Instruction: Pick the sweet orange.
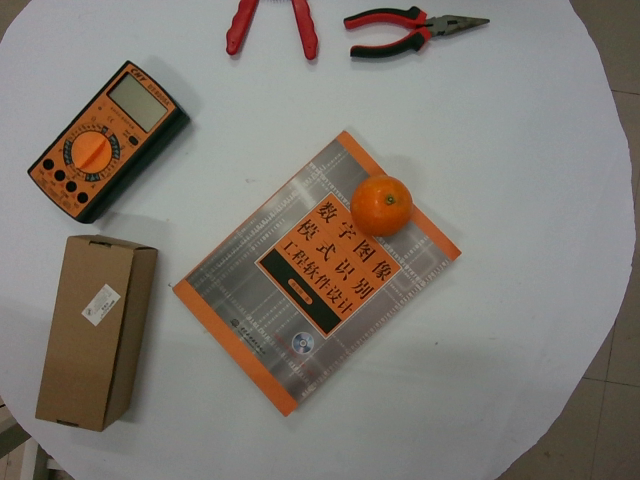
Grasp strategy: vertical